Question: What is the earliest payment due date mentioned in the document?
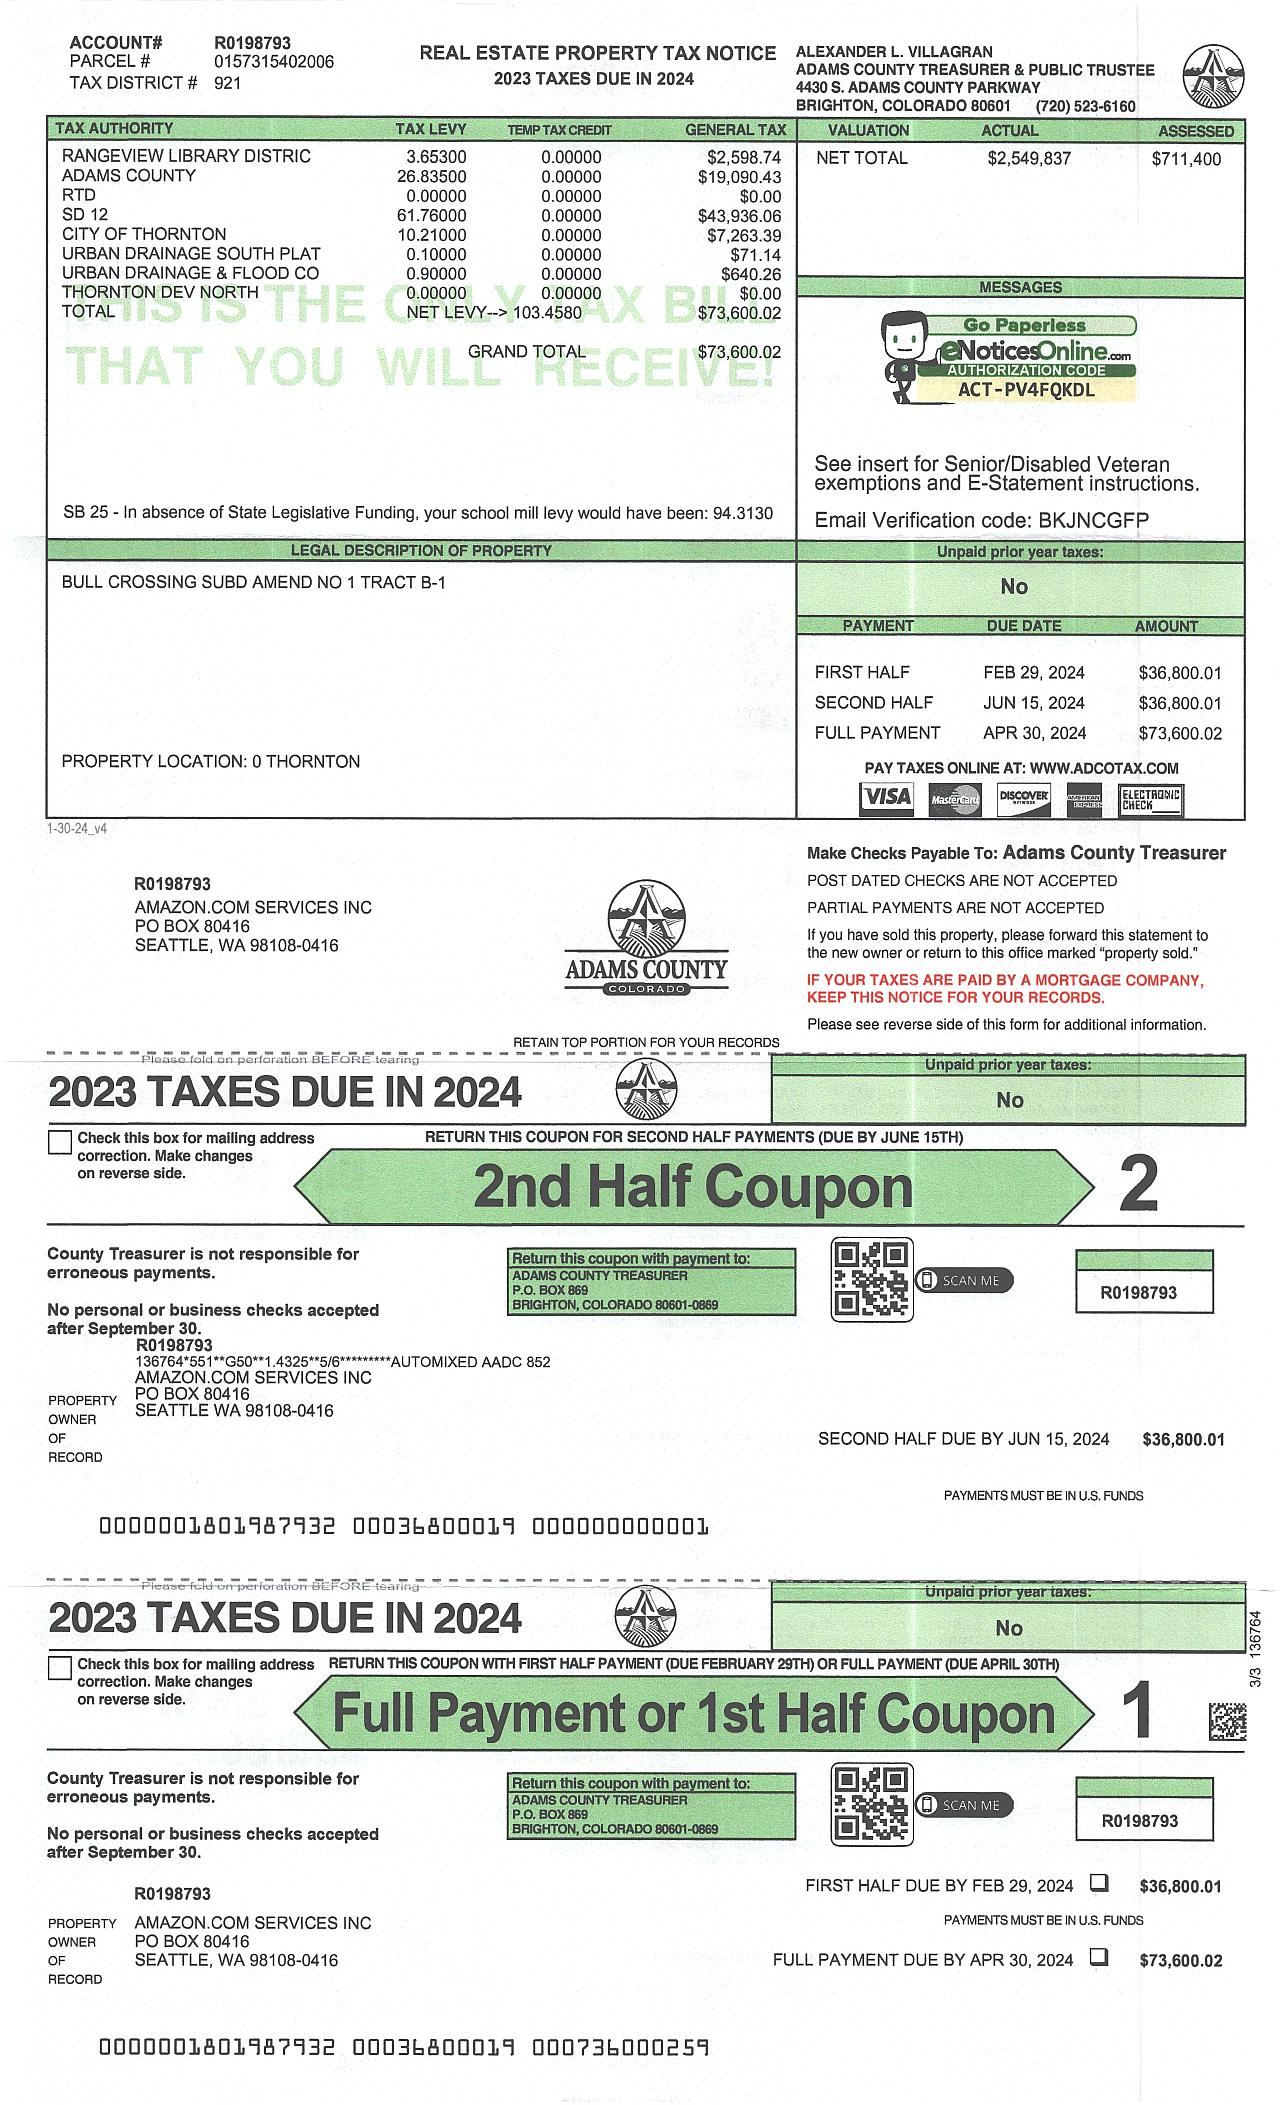
Answer: "29-Feb-24"